Question: Which state is mentioned in the document?
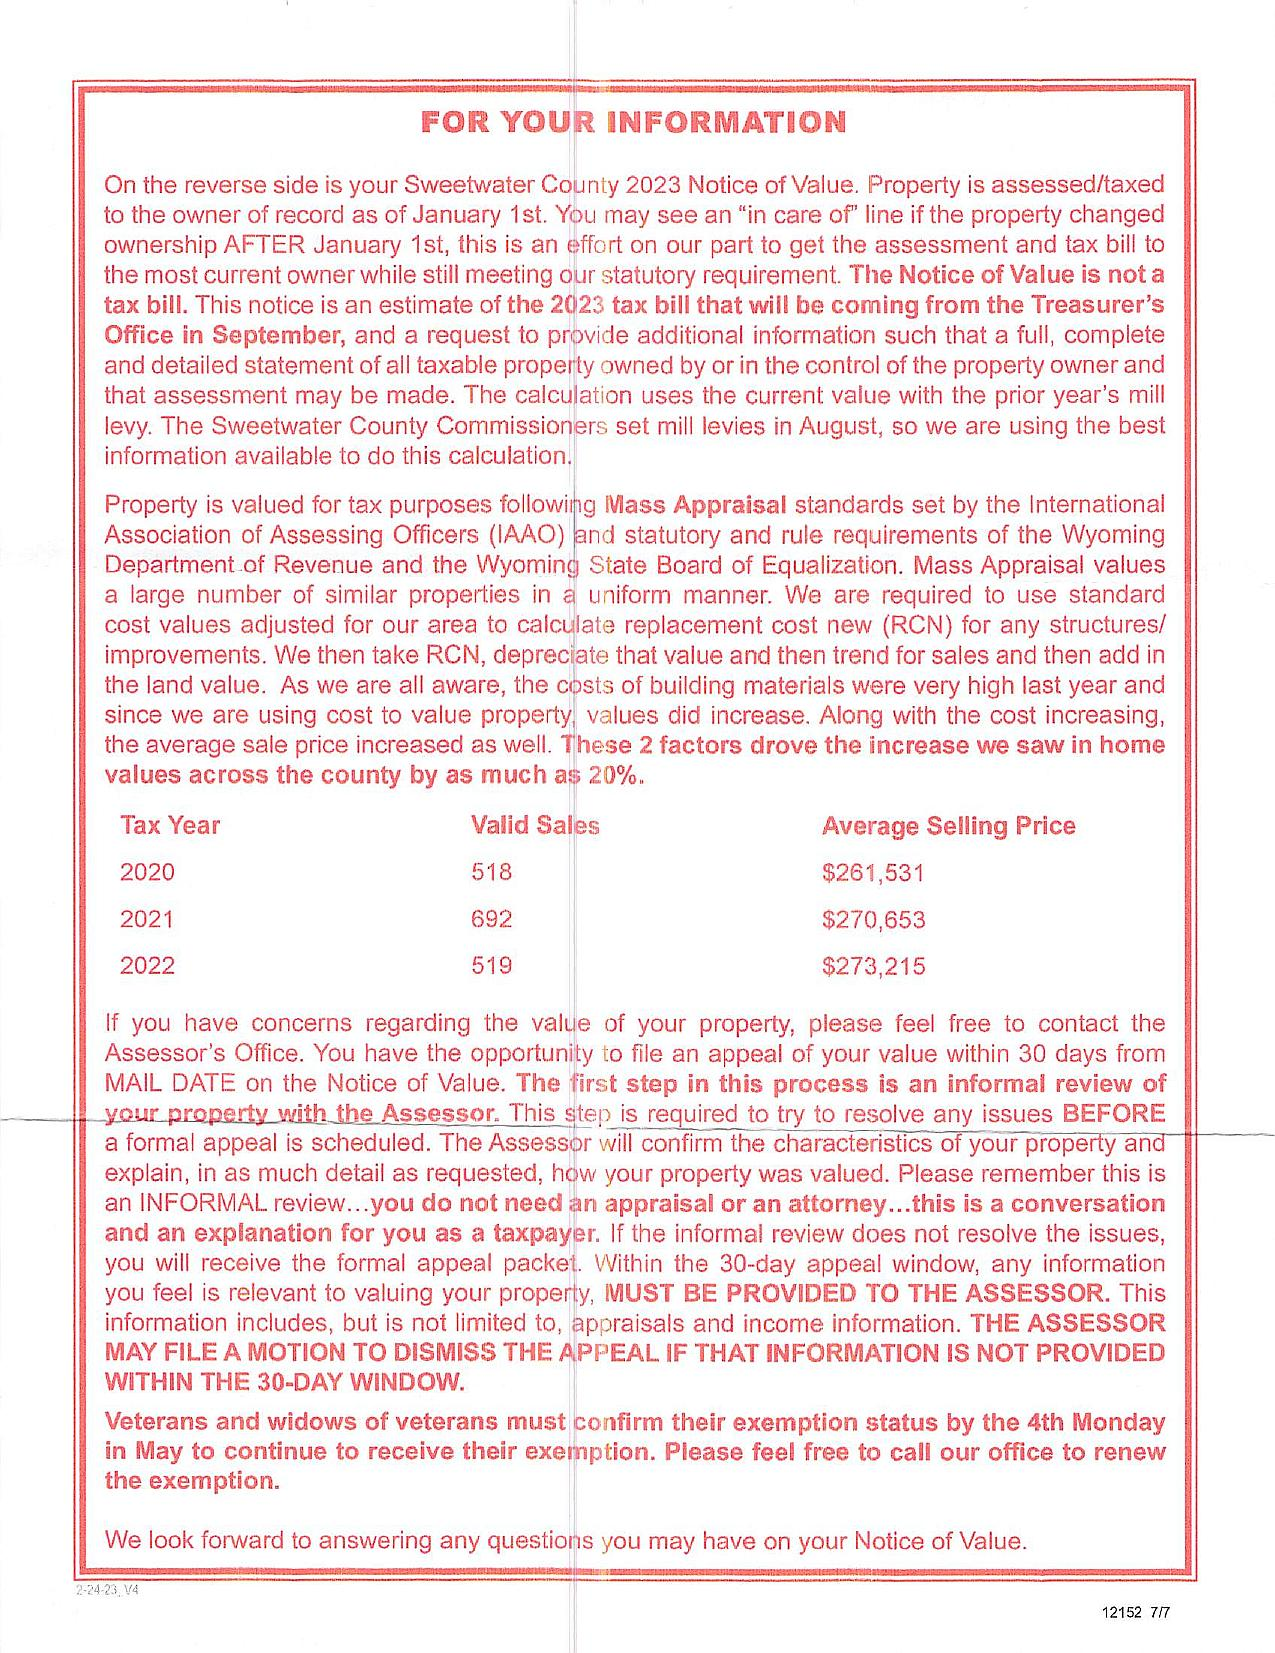
Answer: "Wyoming"